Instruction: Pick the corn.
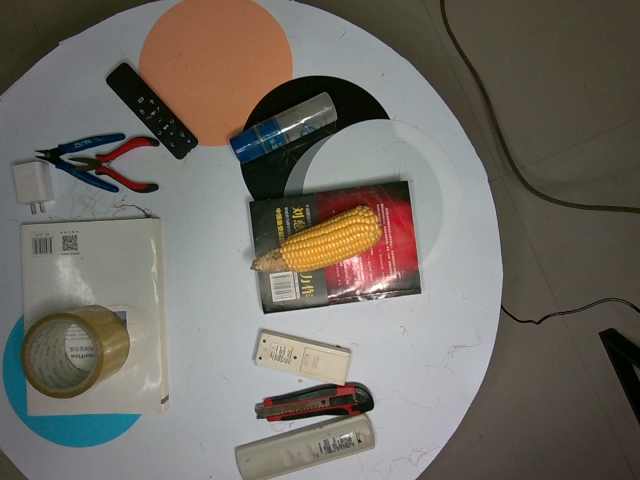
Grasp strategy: vertical